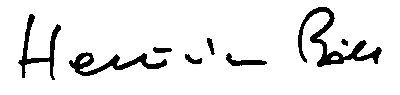
Signature of: heinrich böll